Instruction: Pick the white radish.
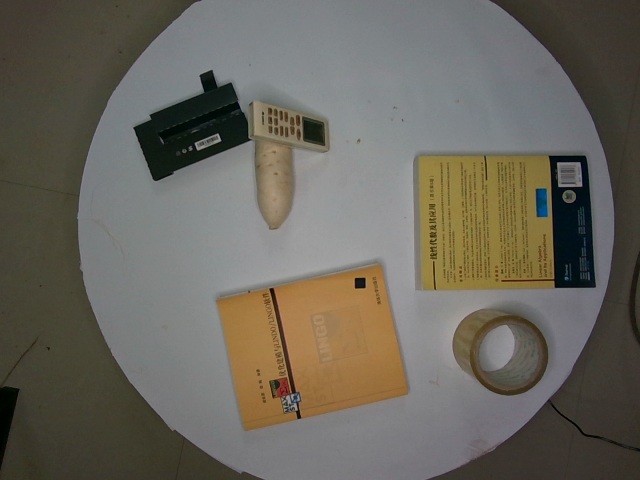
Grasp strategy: vertical